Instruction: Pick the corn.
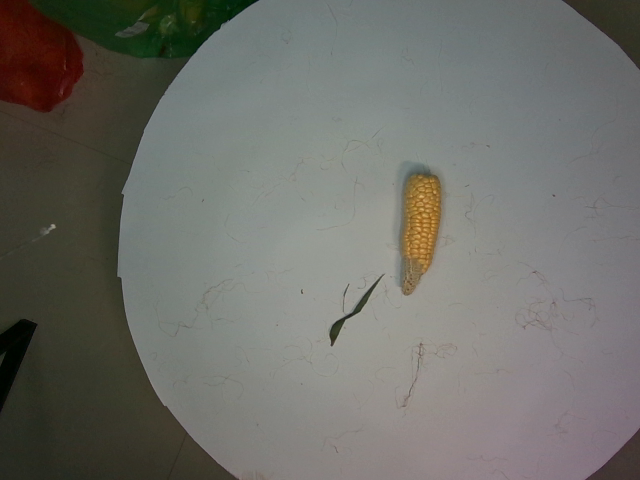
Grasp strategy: vertical